Can you pull out the amount in words, numerical amount, payee's name, date of the cheque, and the bank's name from the image?
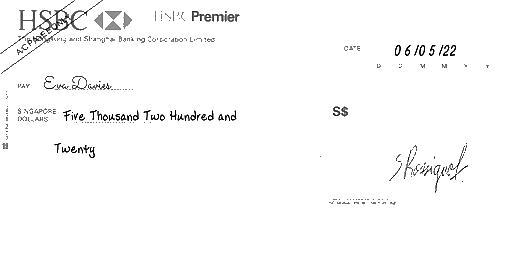
amt_in_words: Five Thousand Two Hundred and Twenty
amt_in_figures:
payee_name: Eva Davies
bank_name: HSBC
cheque_date: 06/05/22